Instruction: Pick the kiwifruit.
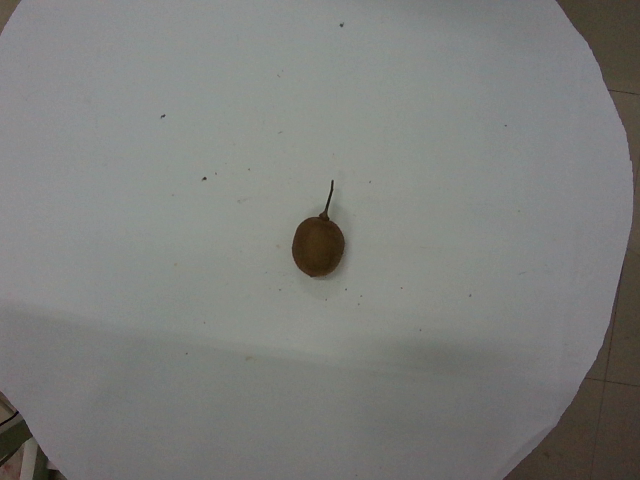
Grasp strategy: vertical